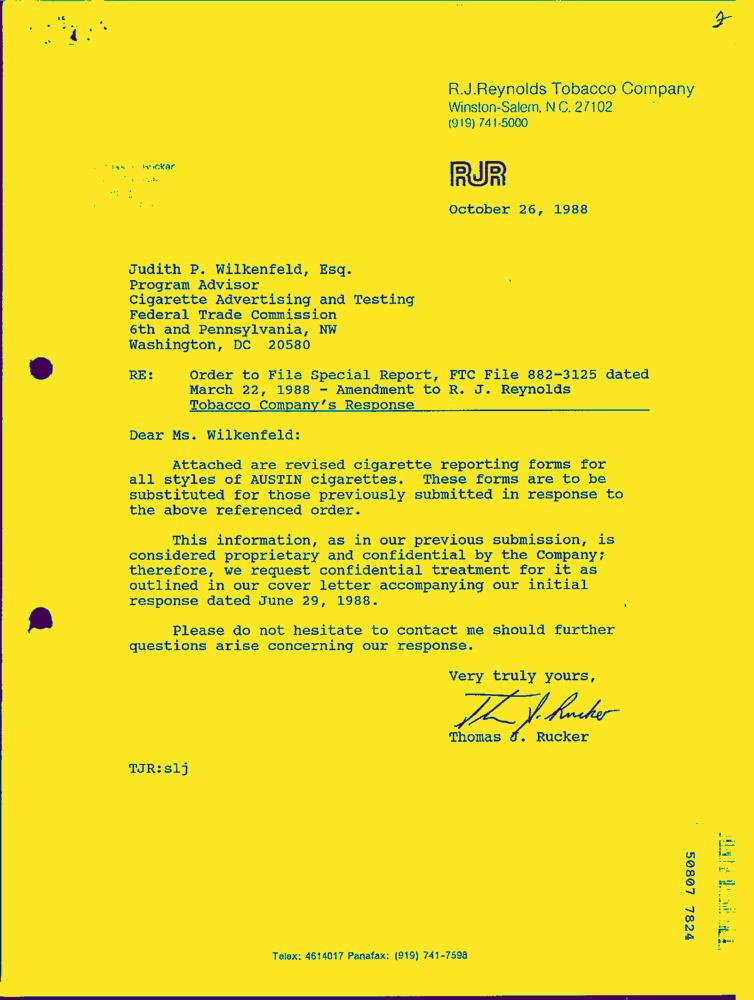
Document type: Letter-Doc